Question: What is the mailing or notice date provided in the document?
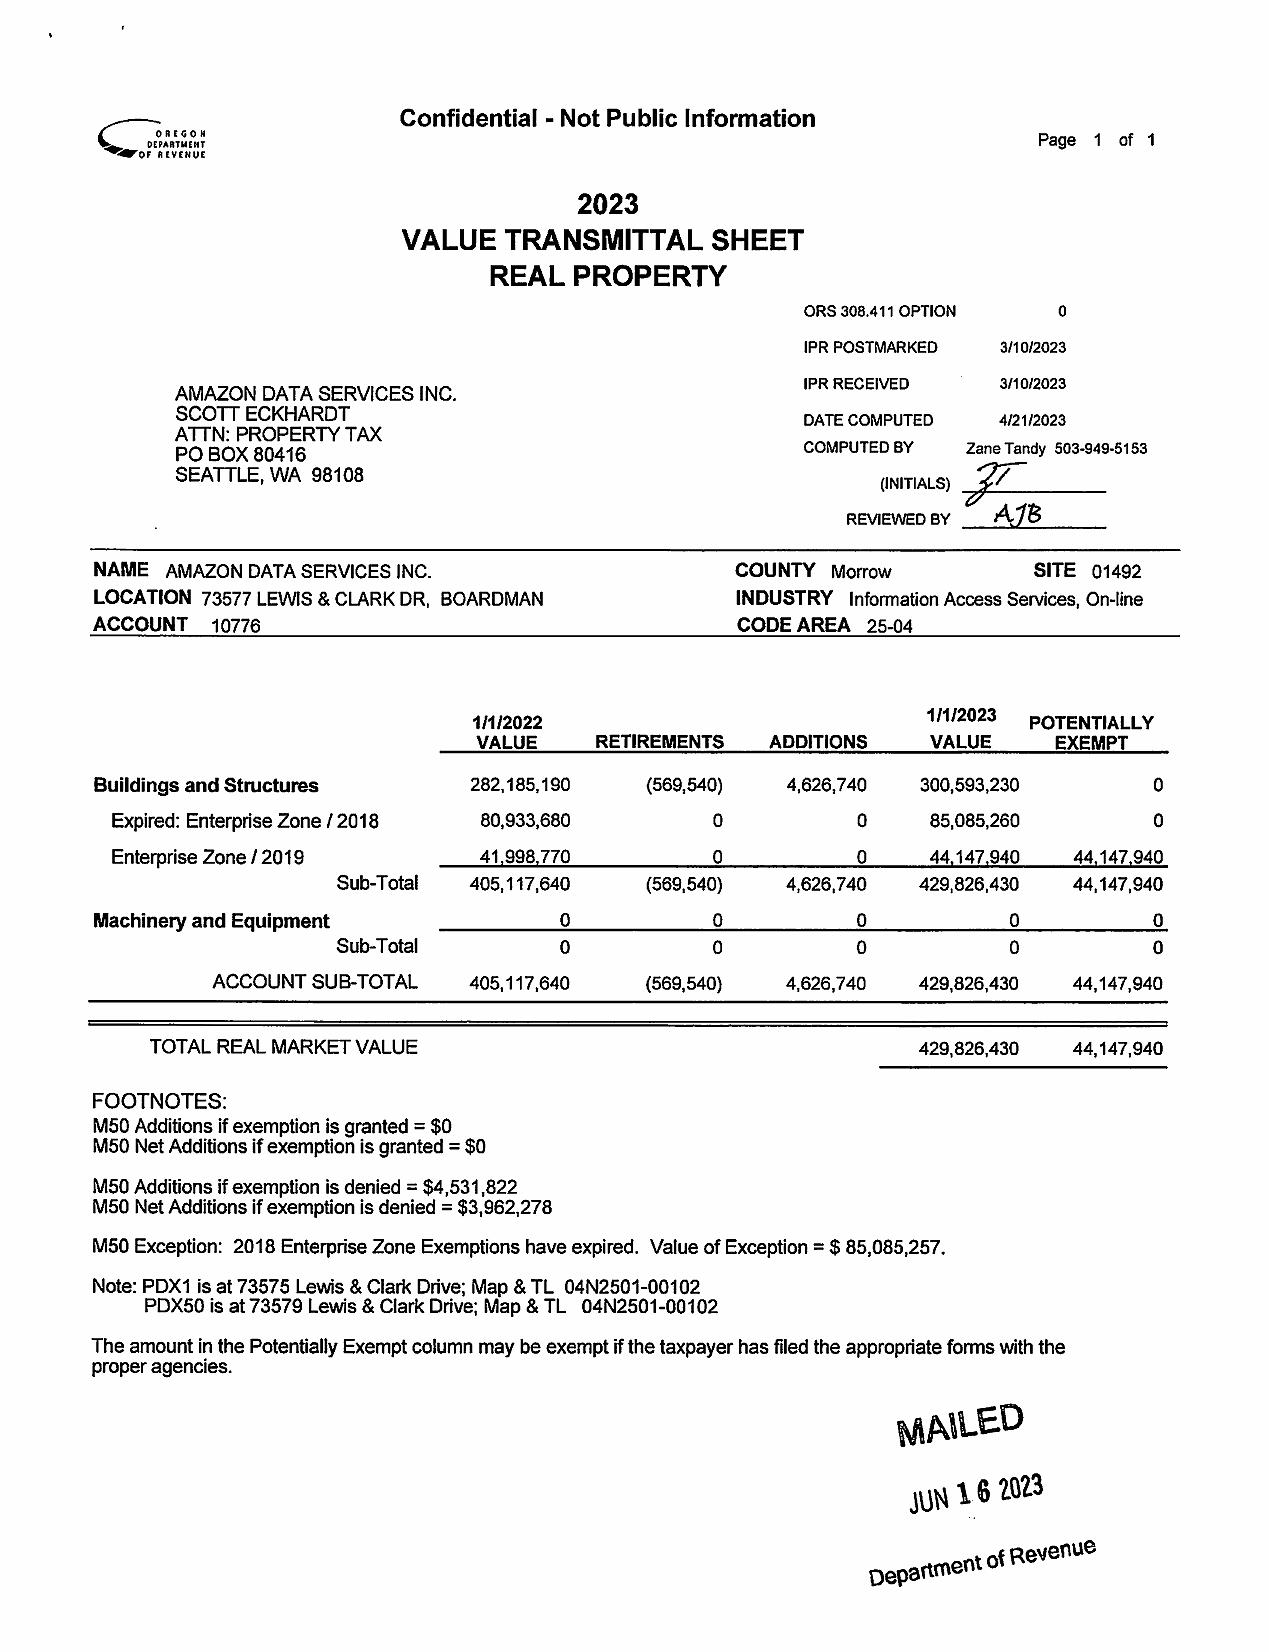
Answer: "3/10/23"